Question: What was observed in the imaging?
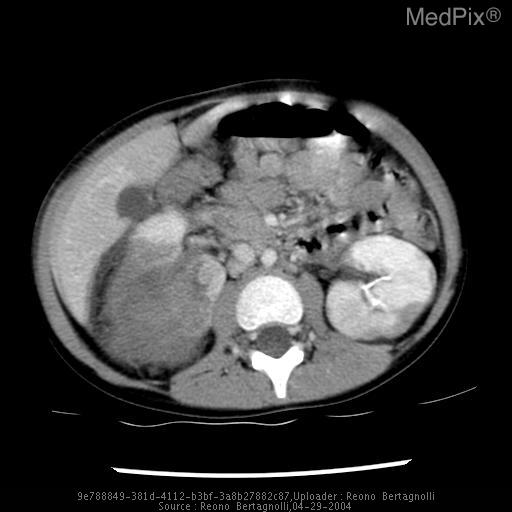
Answer: The imaging shows Bilateral heterogeneously enhancing renal masses with tumor thrombus extending into the right renal vein, IVC, and the right atrium.  Bilateral neuroblastomatosis is demonstrated. Axial CT scan after three months of chemotherapy treatment demonstrates significant reduction in size of the bilateral tumors with only a small mass in the left kidney..